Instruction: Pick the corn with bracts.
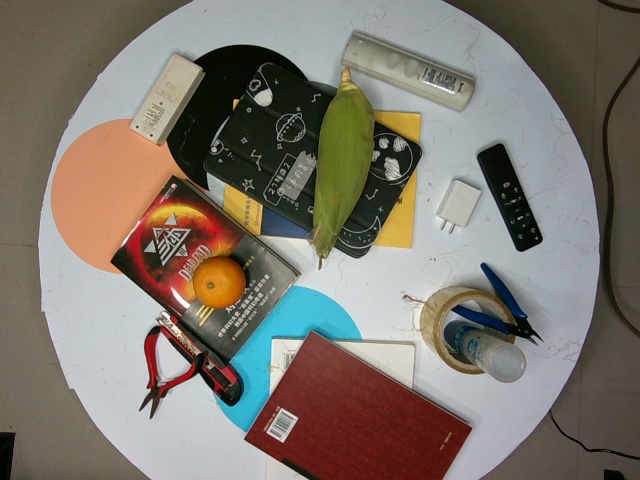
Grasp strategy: vertical